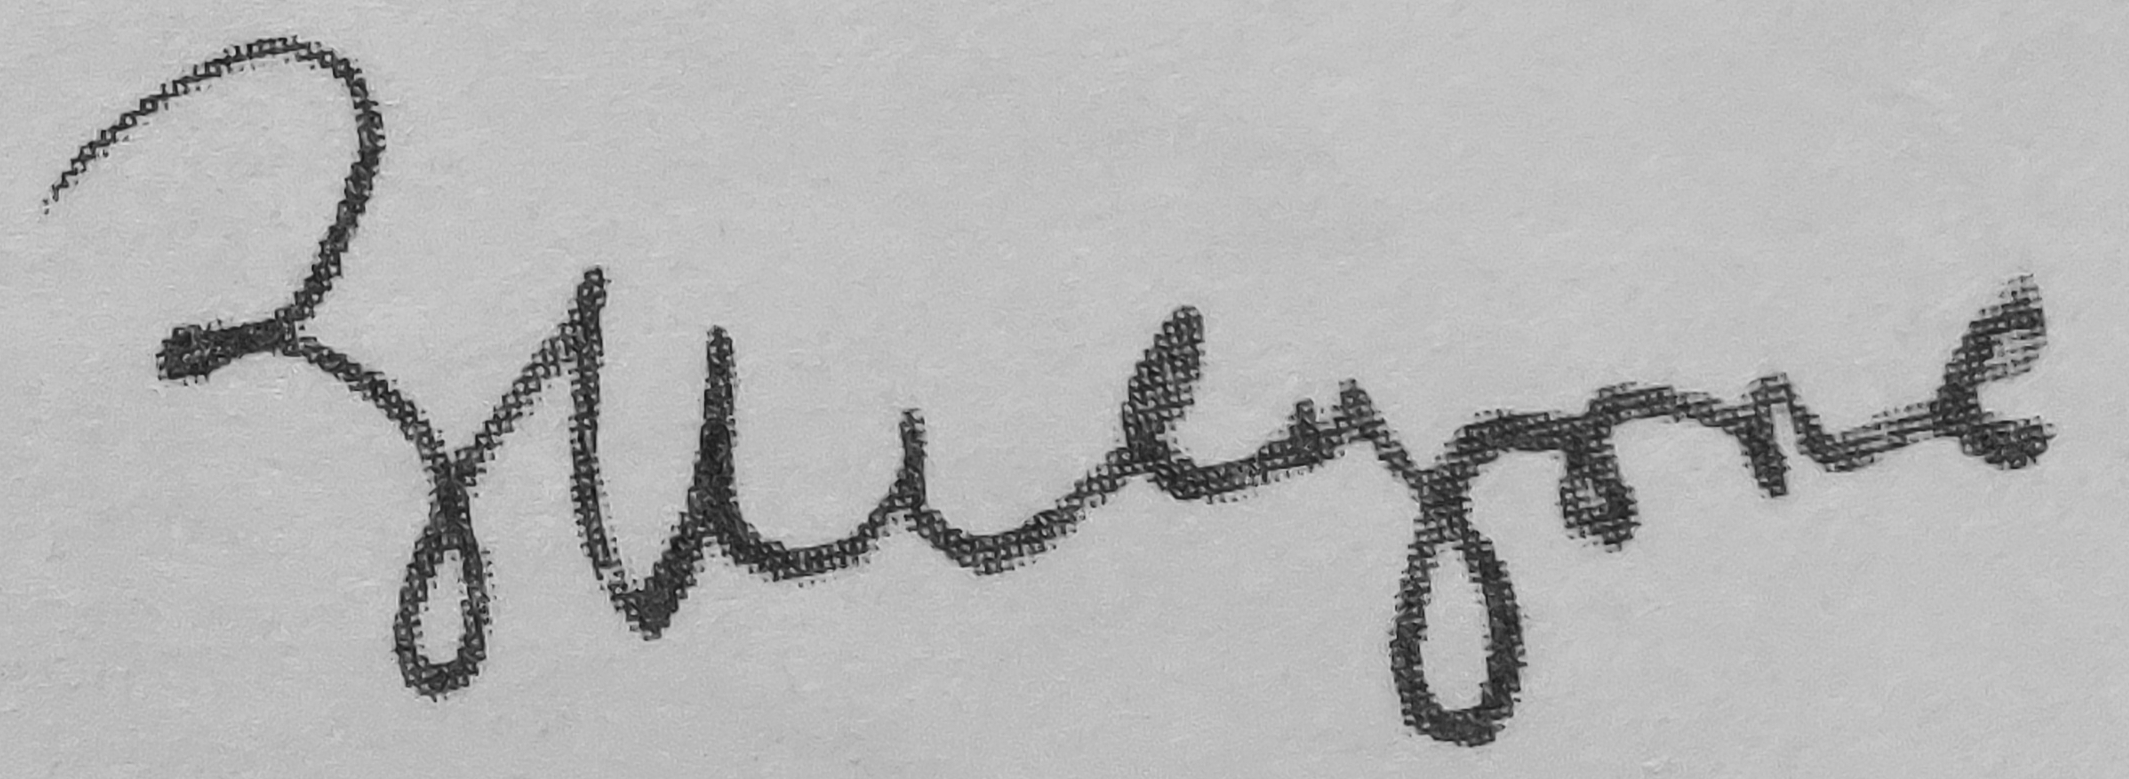
Signature of: zinaida sharko